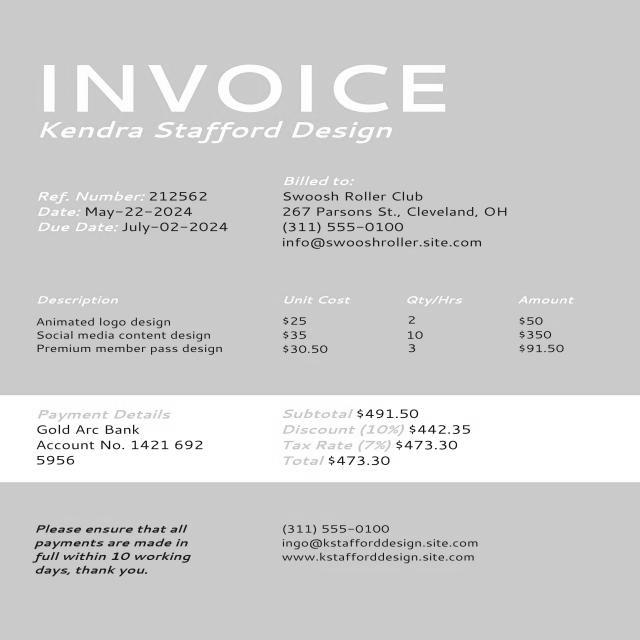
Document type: Invoice